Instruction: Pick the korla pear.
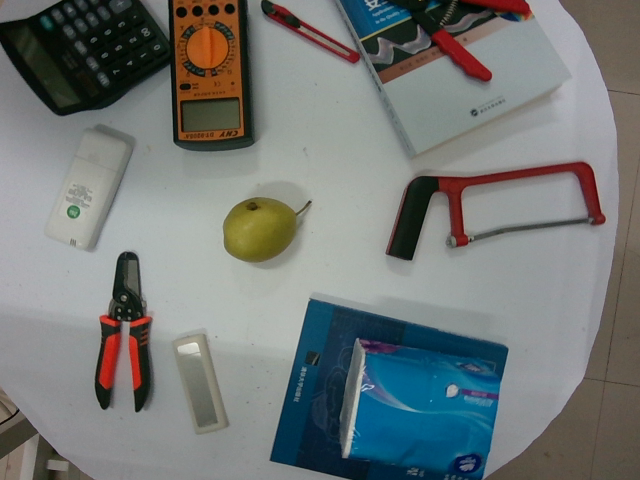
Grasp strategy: vertical